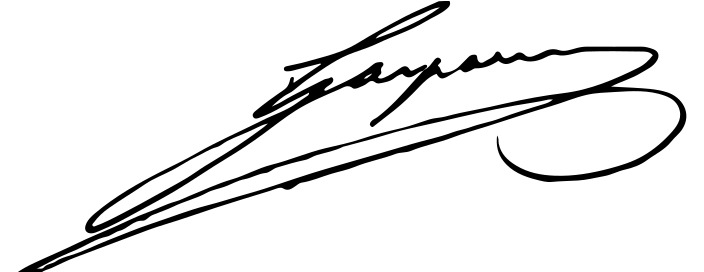
Signature of: adrien etienne pierre de gasparin